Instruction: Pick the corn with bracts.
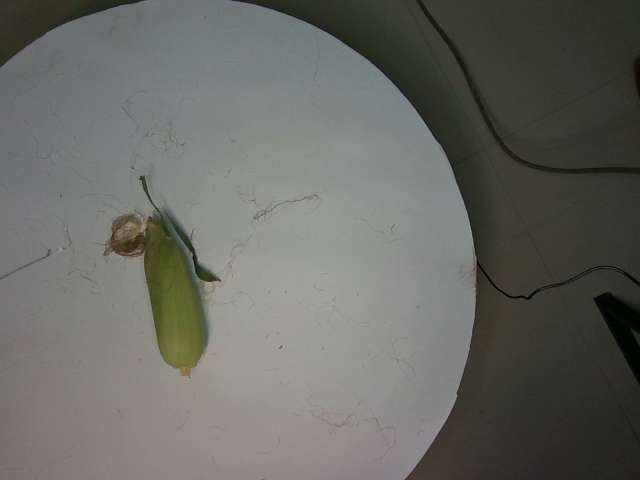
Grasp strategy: vertical